Question: How is the history relevant to the case?
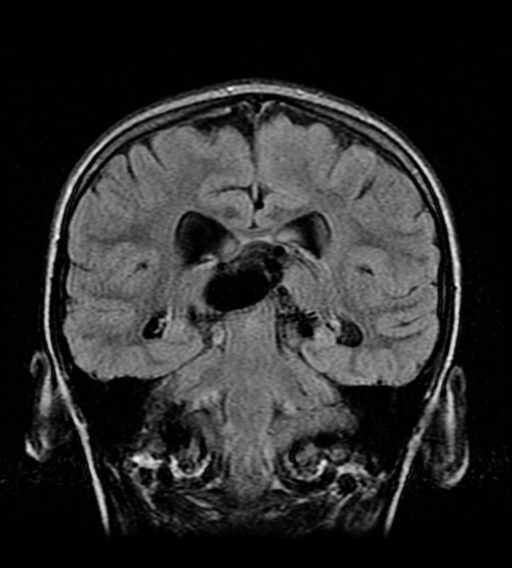
Answer: The patient's history of 8 yo girl for follow-up of after embolization of Vein of Galen Aneurysm with Onyx.  A Chest X-ray was ordered to confirm endotracheal tube placement following an uneventful post-operative course. is key in understanding the case.